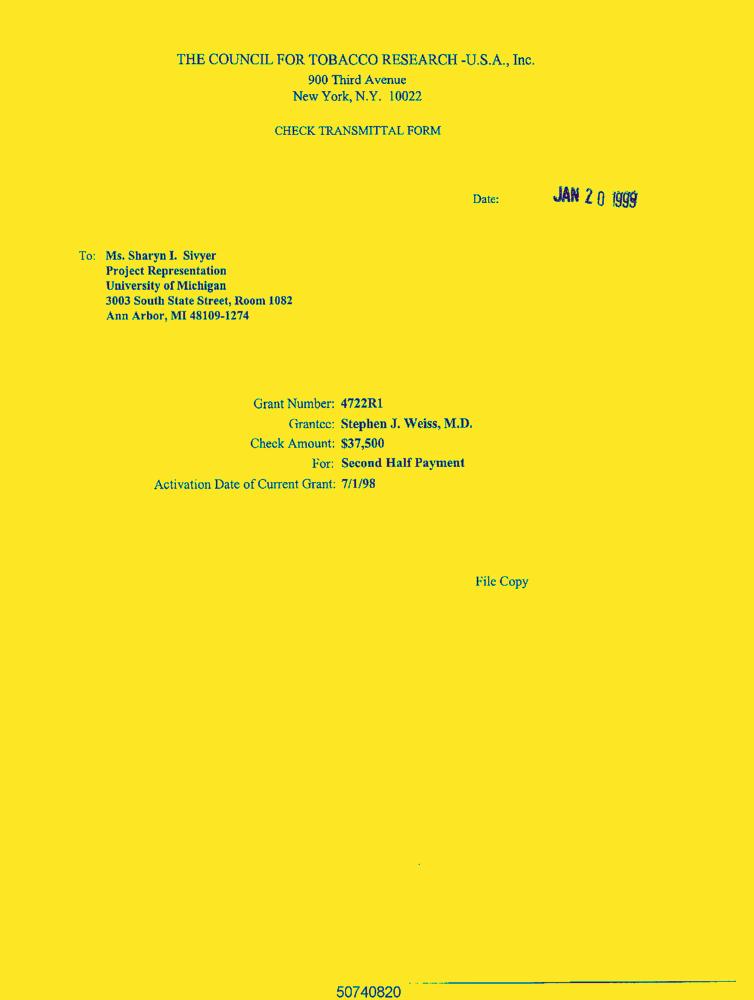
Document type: Letter-Doc